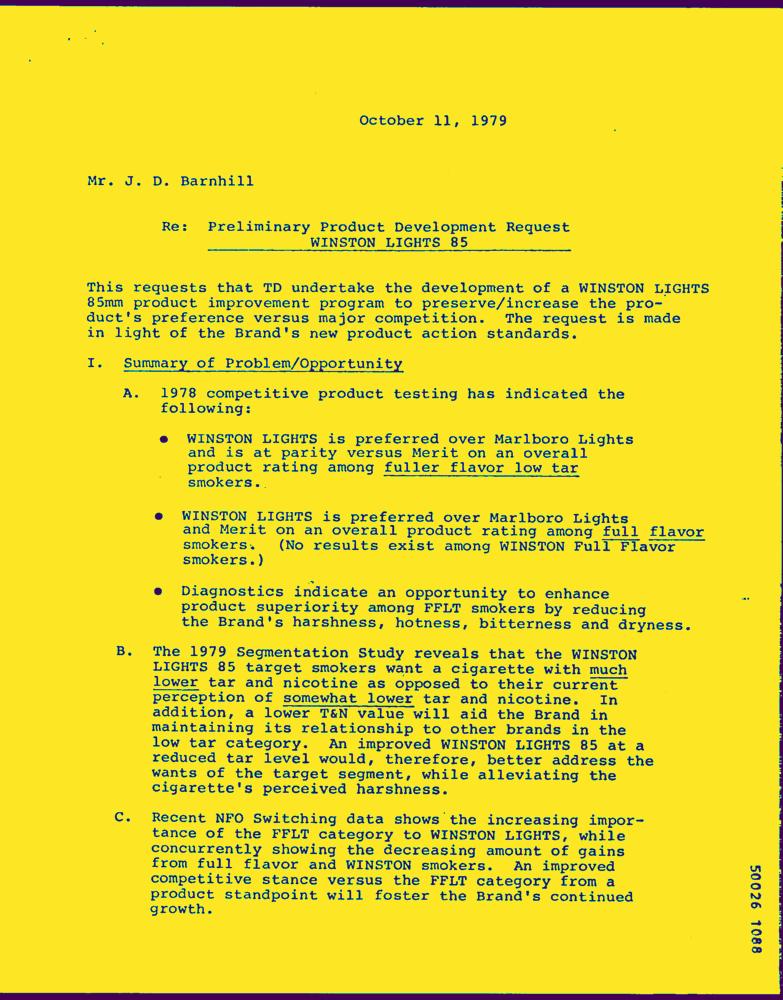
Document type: Letter-Doc